Question: How does the patient history play a role?
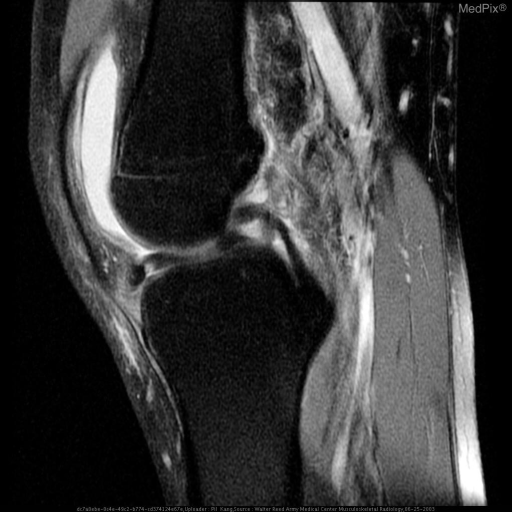
Answer: The patient's history of 26 y.o. male injuried in weekend football game is key in understanding the case.